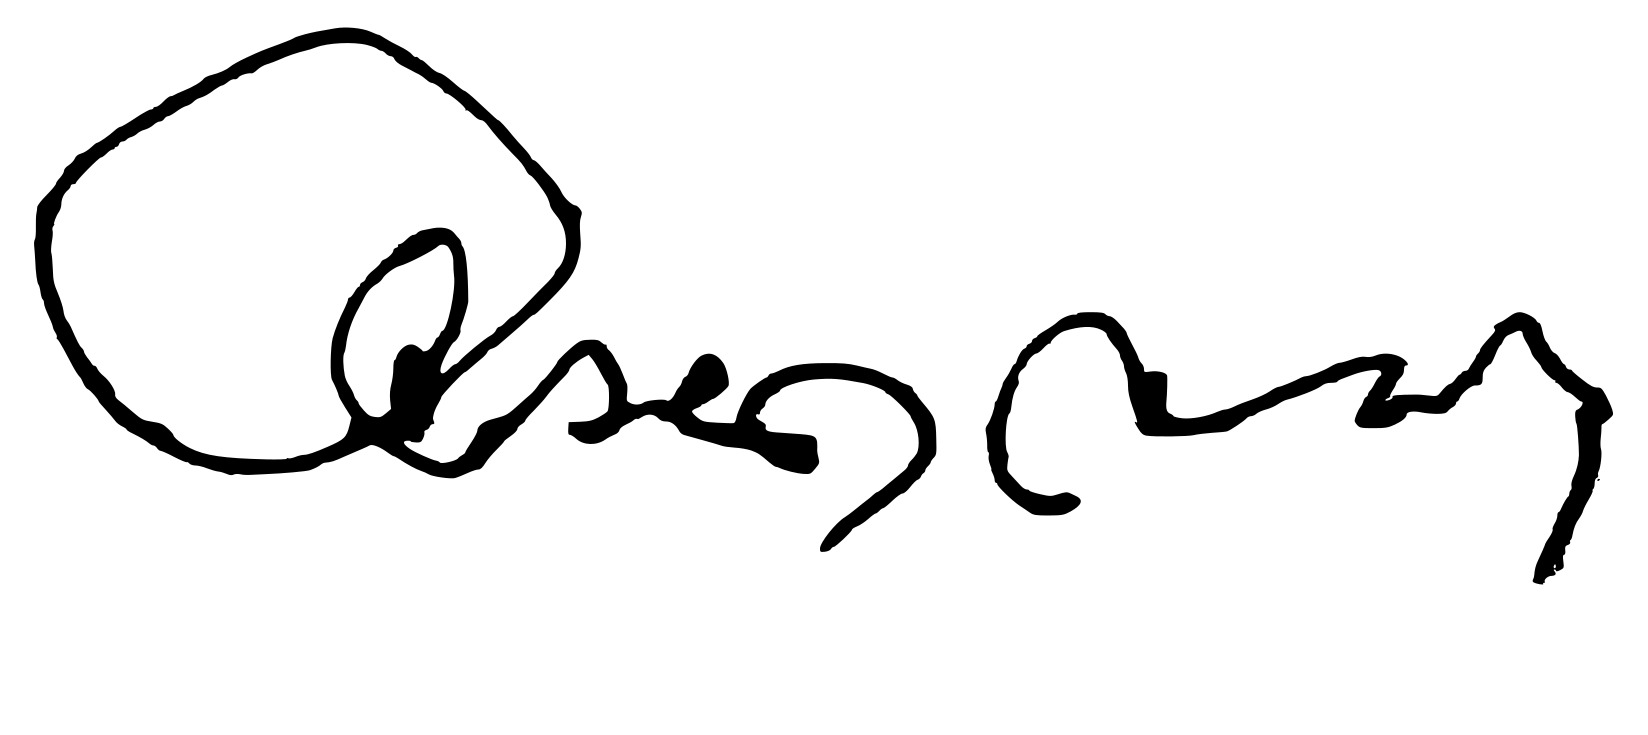
Signature of: niranjan bhagat